Question: What was observed in the imaging?
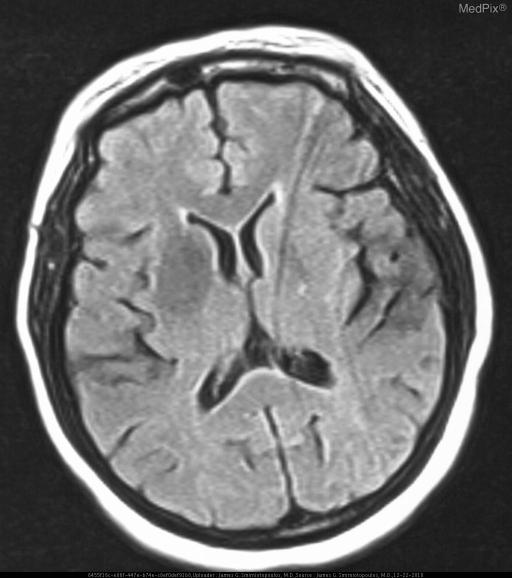
Answer: The imaging shows » CT (acute)
•  abnormal hyper-attenuation in the right basal ganglia
   (putamen and caudate head)
•  old left basal ganglia lacunar infarct
•  bilateral cerebellar wedge lesions

» MRI (subacute - 3 days)
•  T1W hyperintensity in the same region as hyper-attenuation on CT
   (putamen and caudate head)
•  T2W hypointensity in basal ganglia - putamen and caudate head Slightly decreased signal intensity in the right basal ganglia. This is most pronounced comparing the putamen on both sides..